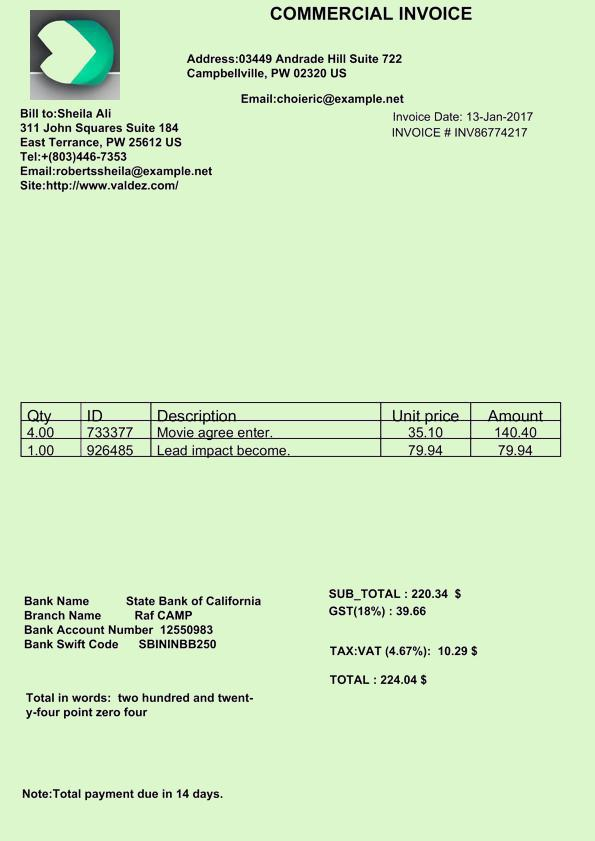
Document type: Invoice